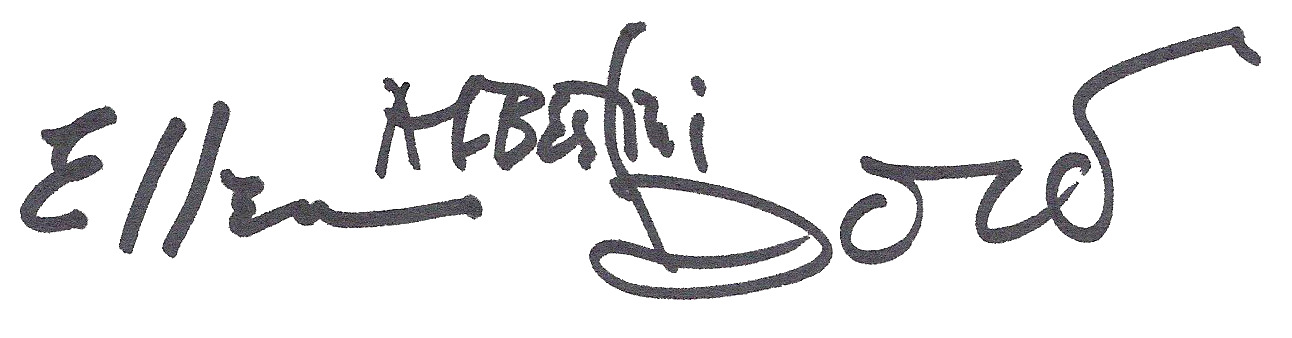
Signature of: ellen albertini dow